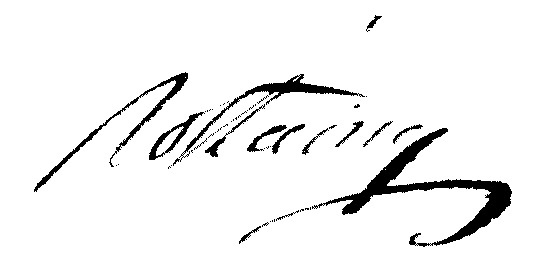
Signature of: just antoine henry marie germain de rostaing